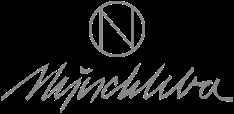
Signature of: štefan nejeschleba